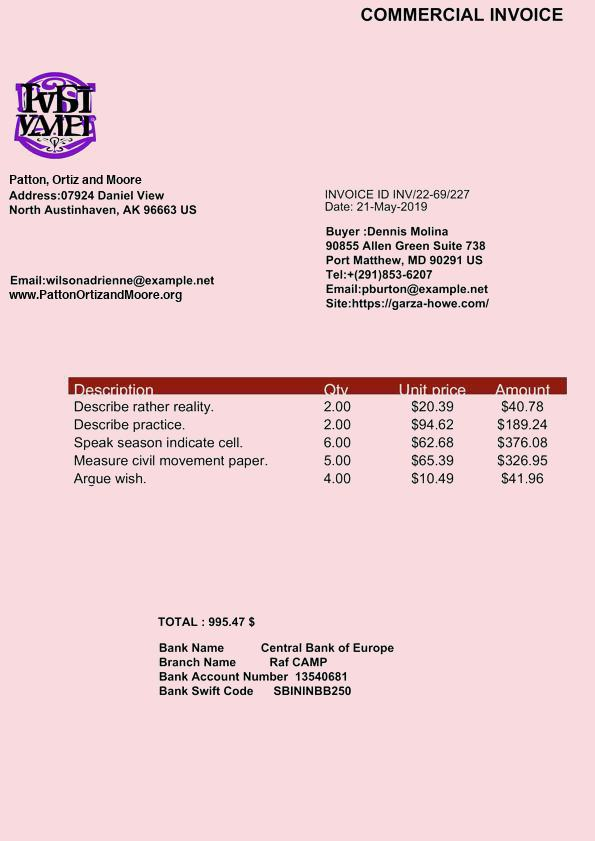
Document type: Invoice